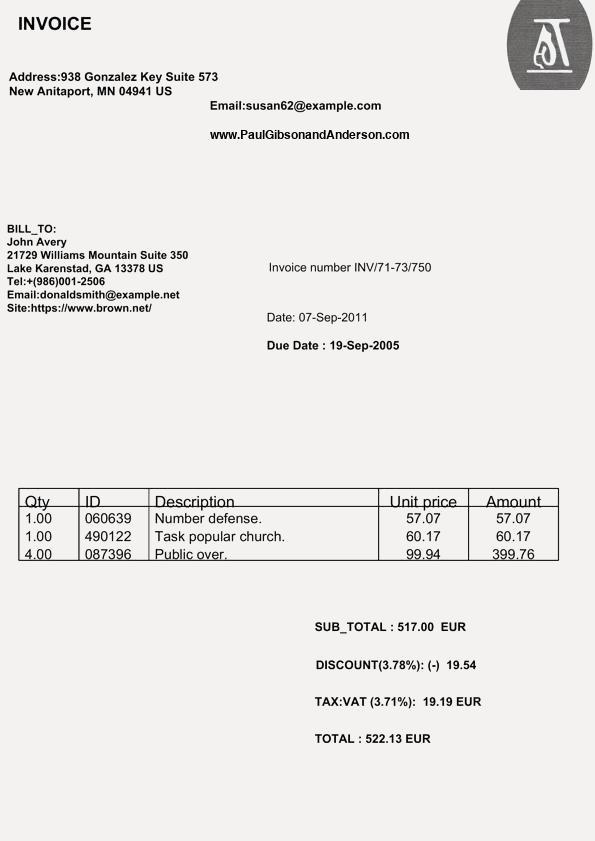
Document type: Invoice